Question: Which state is mentioned in the document?
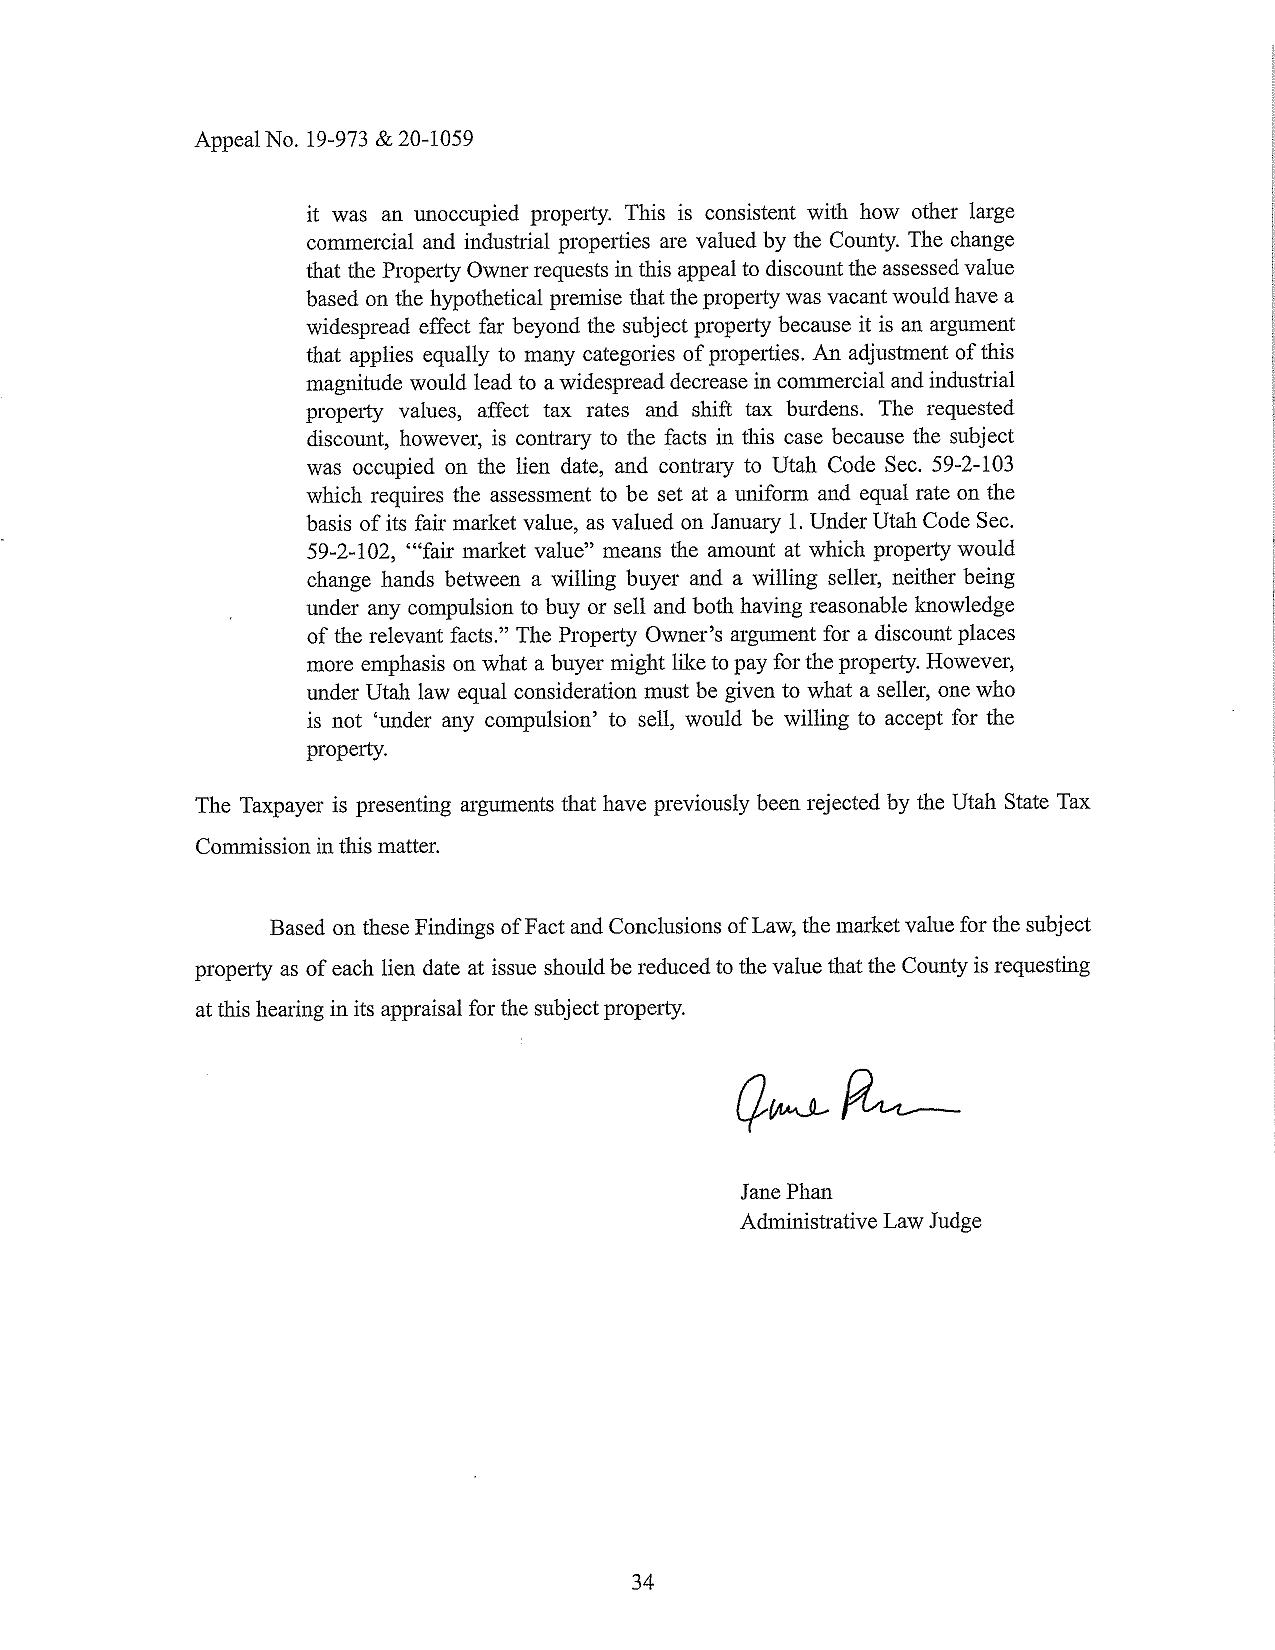
Answer: "Utah"